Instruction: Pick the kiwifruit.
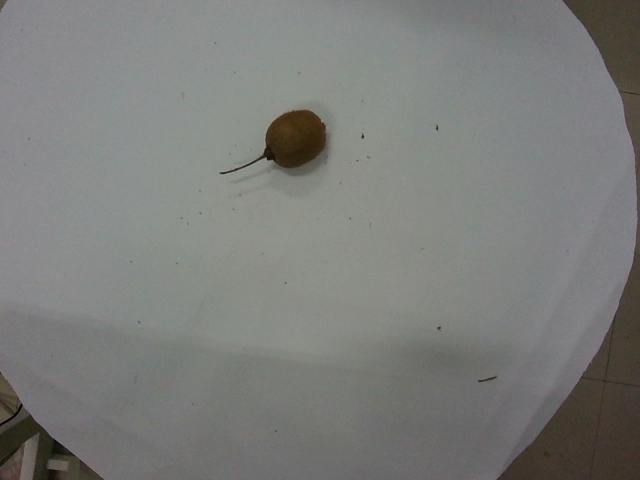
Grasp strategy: vertical